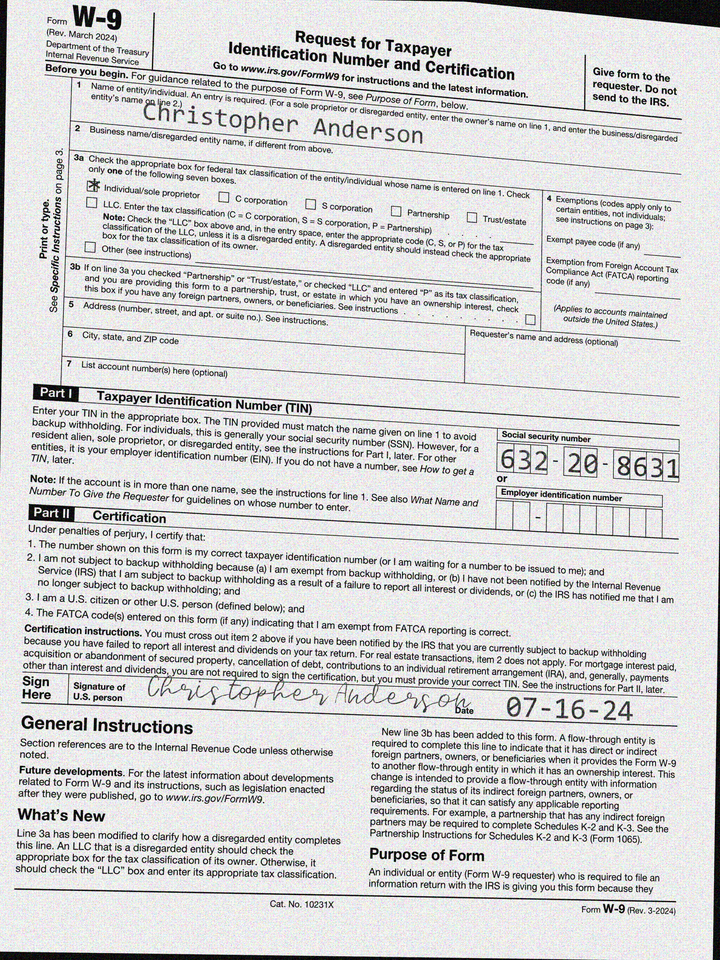
cbx: yes
ssn: 632208631
enm: Christopher Anderson
sdt: 07-16-24